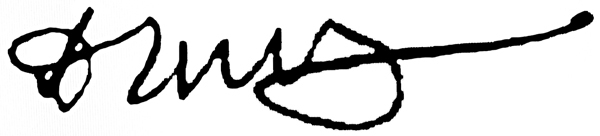
Signature of: anton dranitsyn